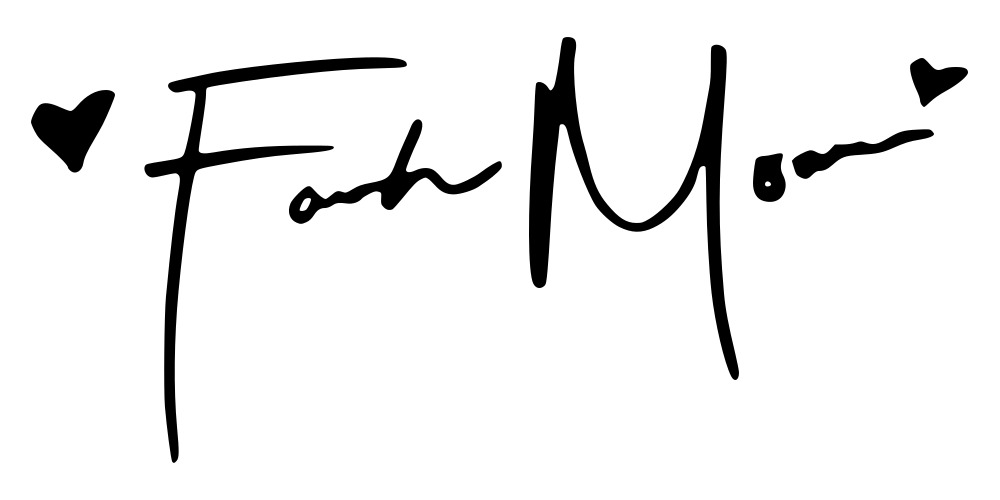
Signature of: farrah moan